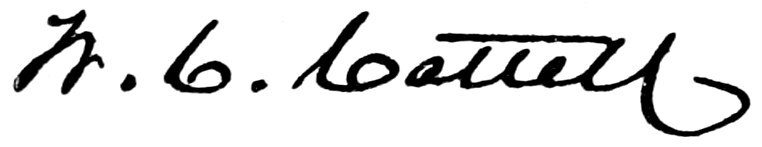
Signature of: william cassaday cattell